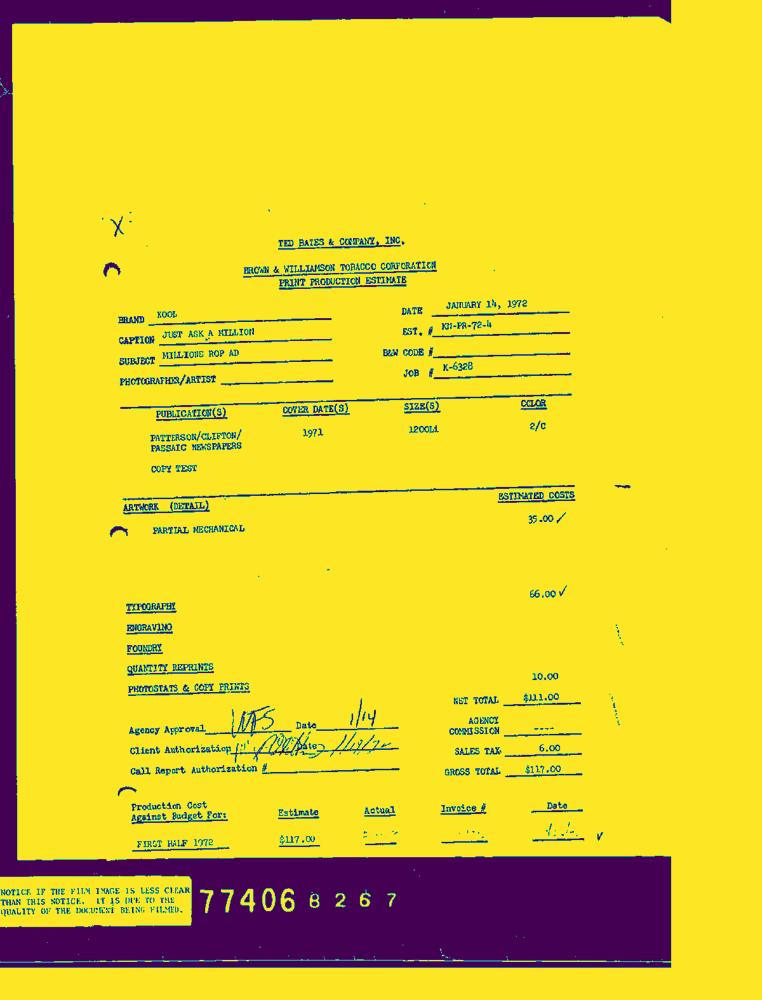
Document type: Invoice-Doc